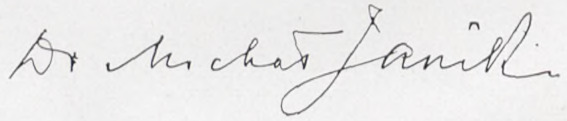
Signature of: michał janik